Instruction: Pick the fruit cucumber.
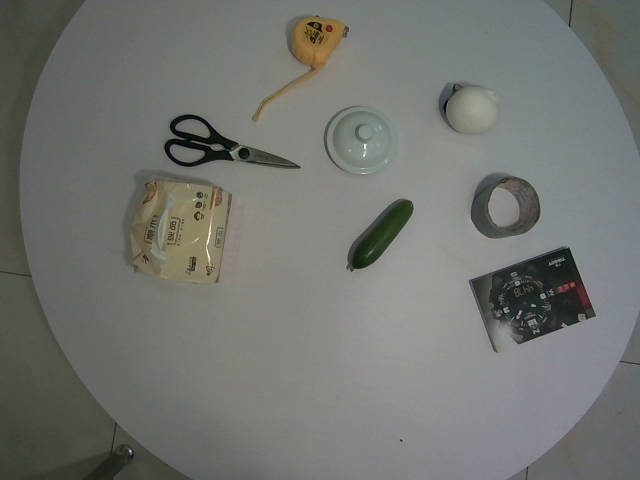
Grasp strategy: vertical